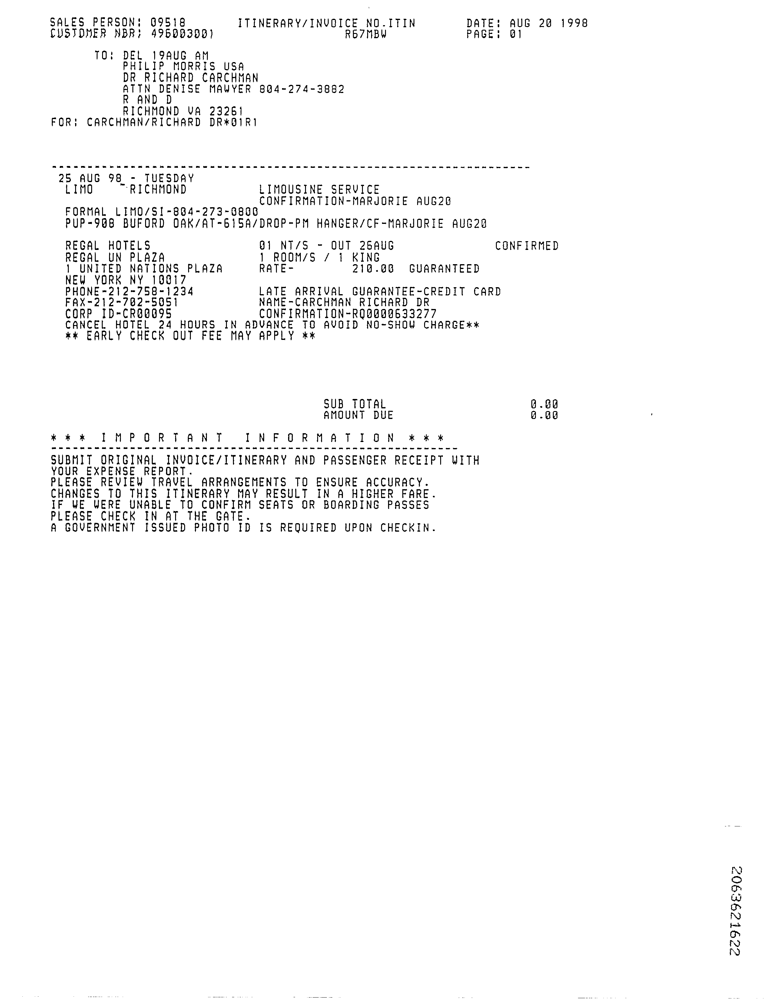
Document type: Invoice